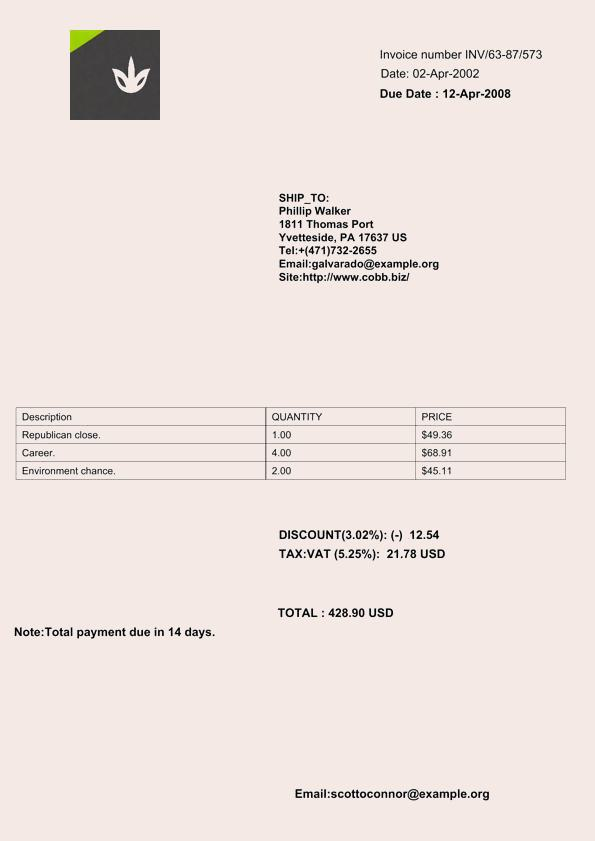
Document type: Invoice